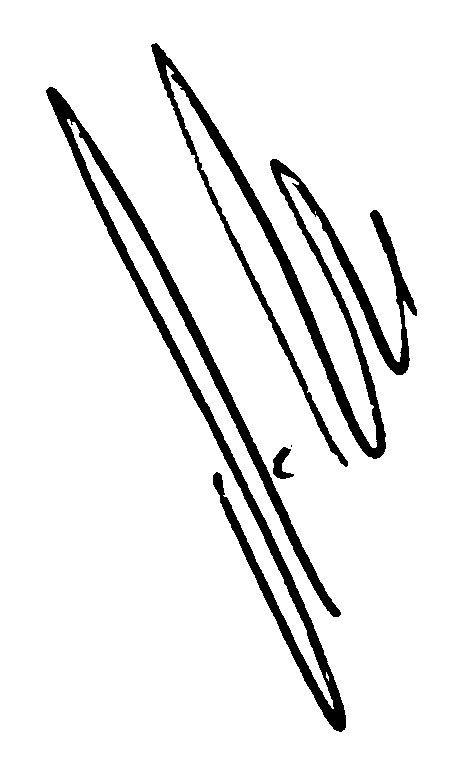
Signature of: adam lipiński